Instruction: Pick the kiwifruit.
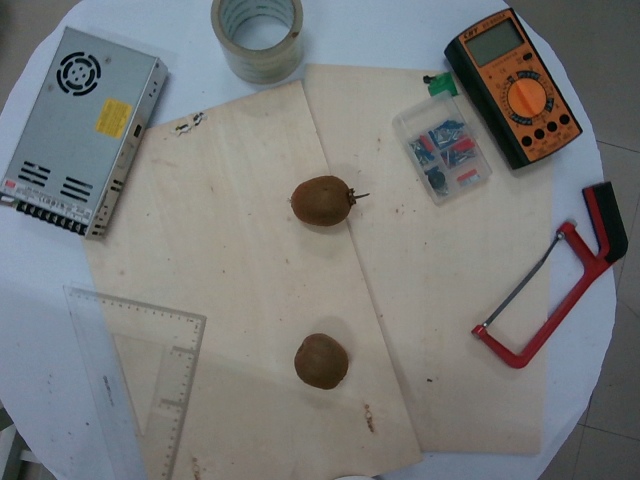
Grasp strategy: vertical